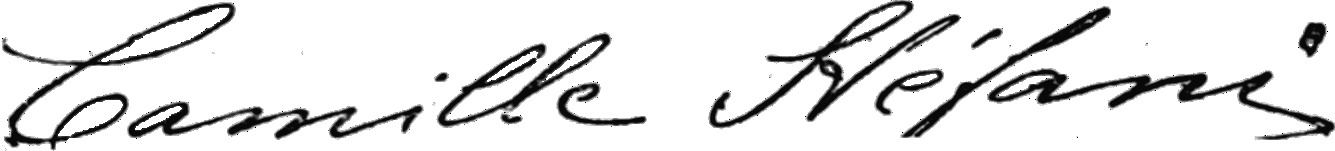
Signature of: camille stéfani